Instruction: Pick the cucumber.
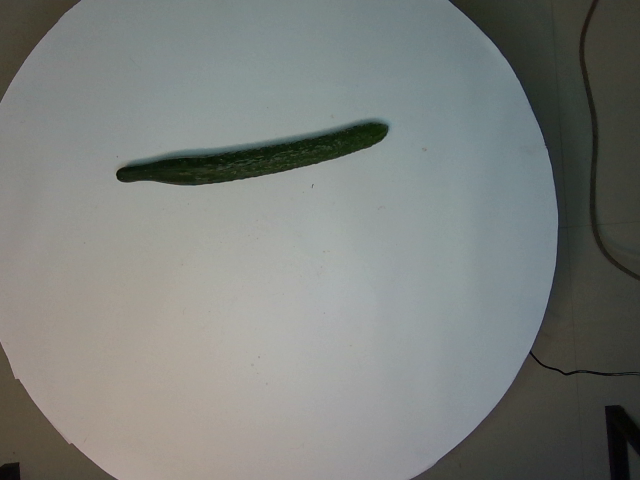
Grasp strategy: vertical